Question: In what way does the history help explain the case?
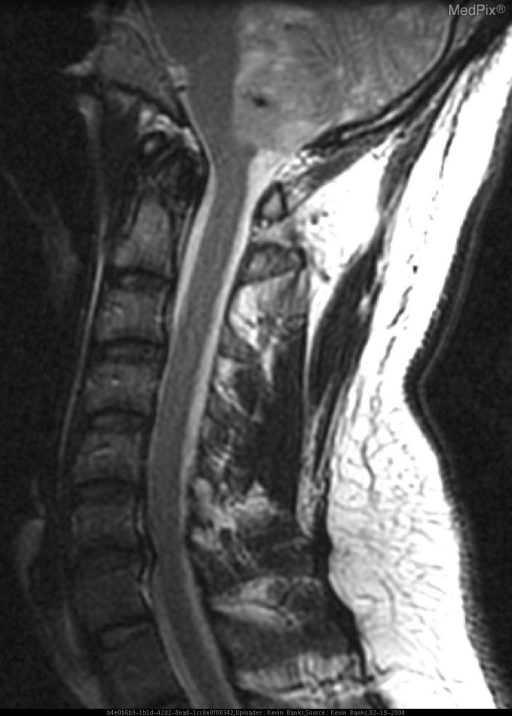
Answer: The patient's history of A 32 year-old male presented to his primary care provider with unremitting neck pain. He denied any history of trauma. The patient was unresponsive to conservative therapy and plain-film radiographic evaluation was negative. Patient was subsequently referred for a cervical spine MR for further evaluation. is key in understanding the case.